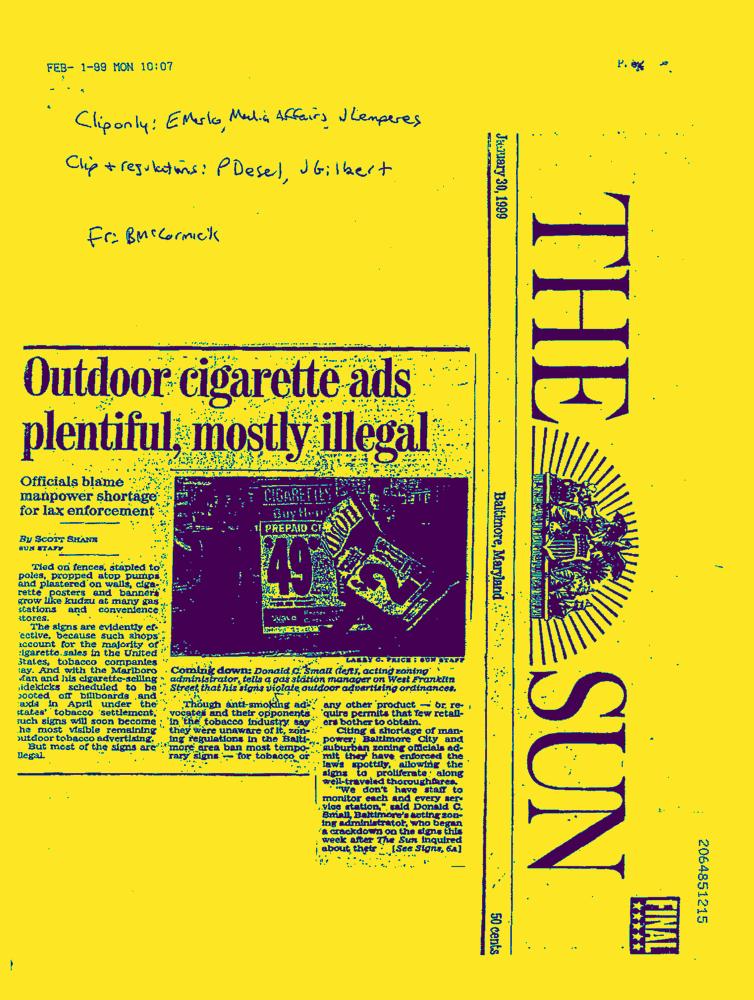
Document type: News-Article